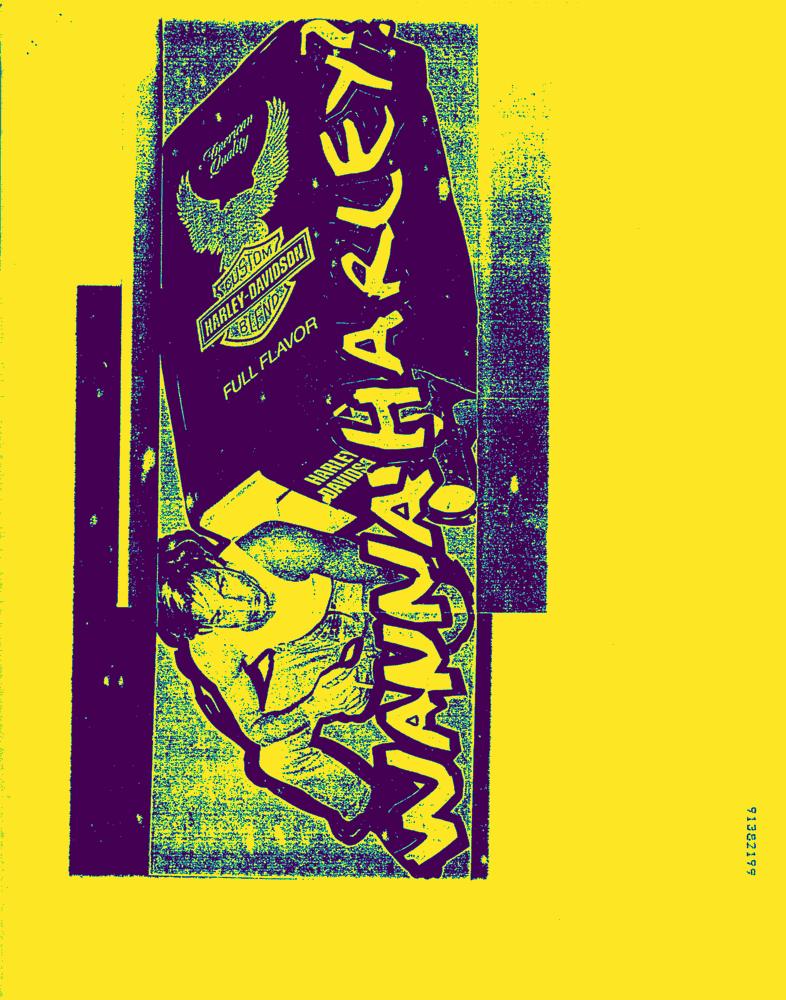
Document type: AD